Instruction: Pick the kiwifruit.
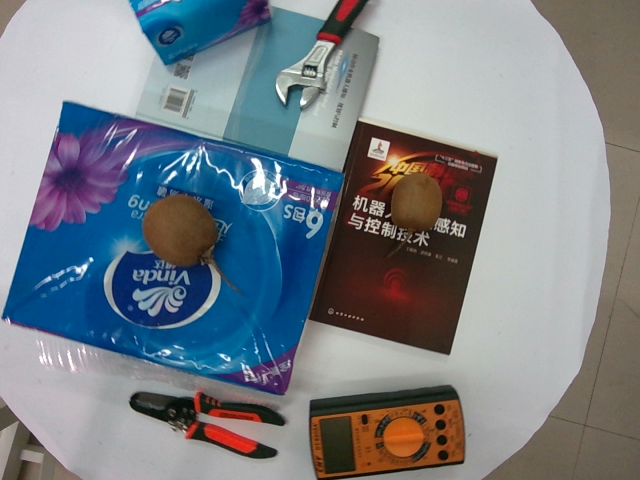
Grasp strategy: vertical